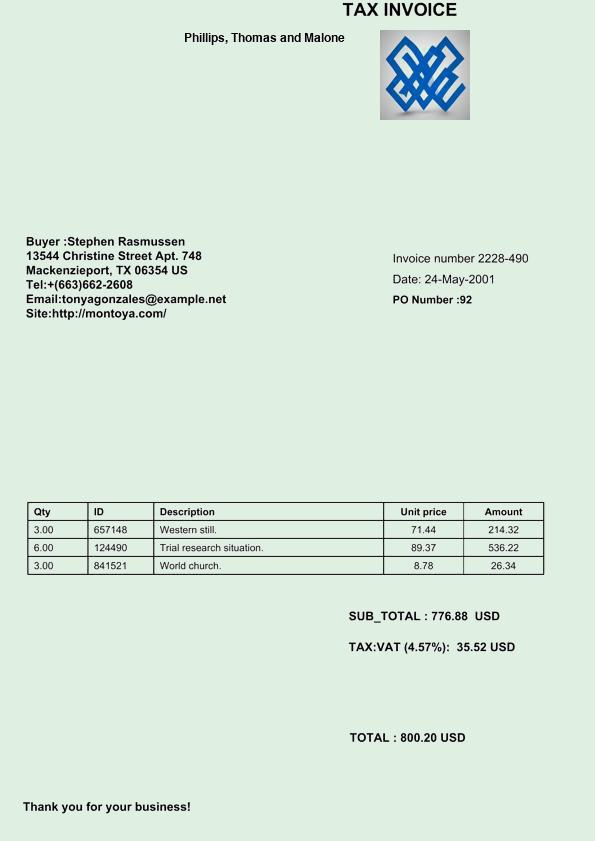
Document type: Invoice